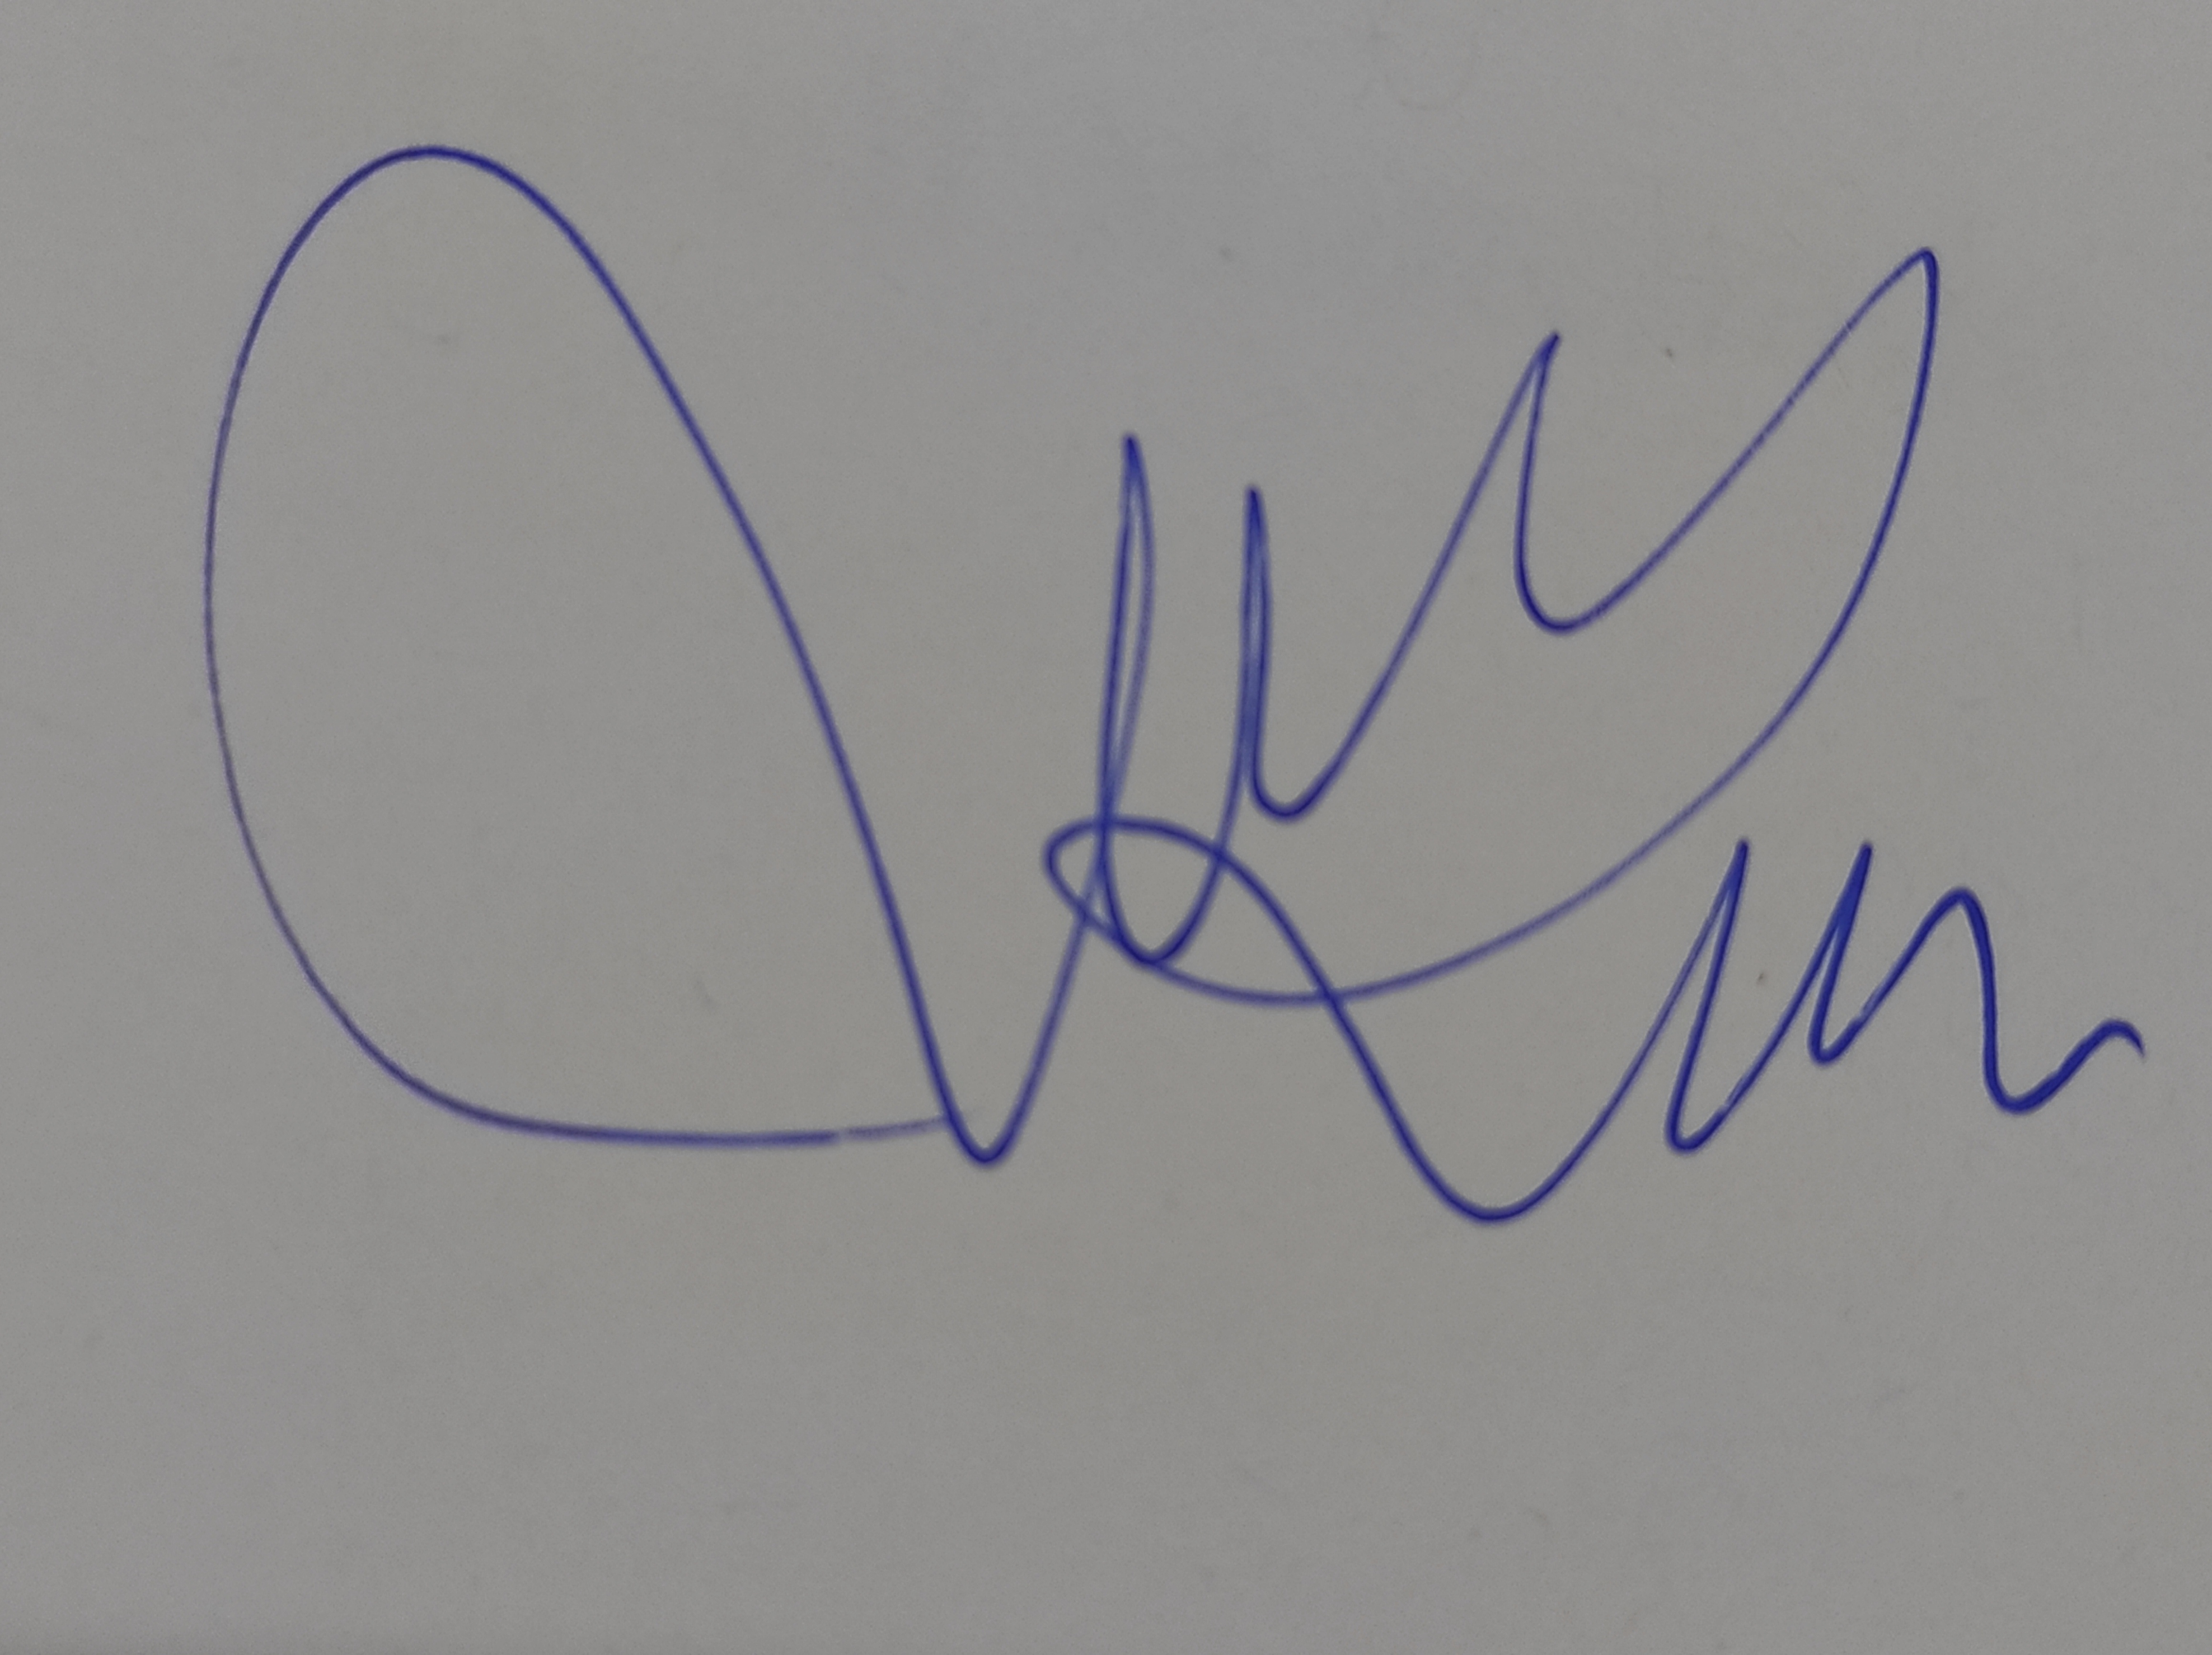
Signature of: vicenç maria rosselló i verger